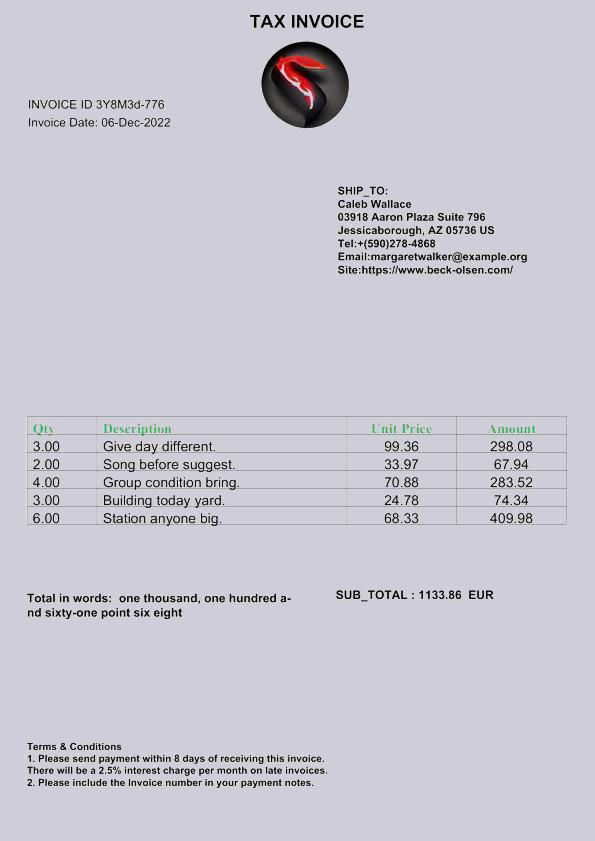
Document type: Invoice